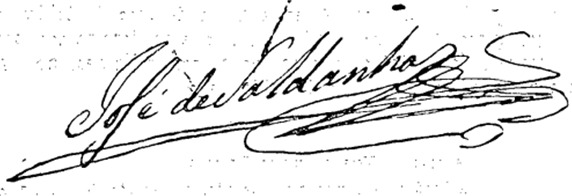
Signature of: q123509941